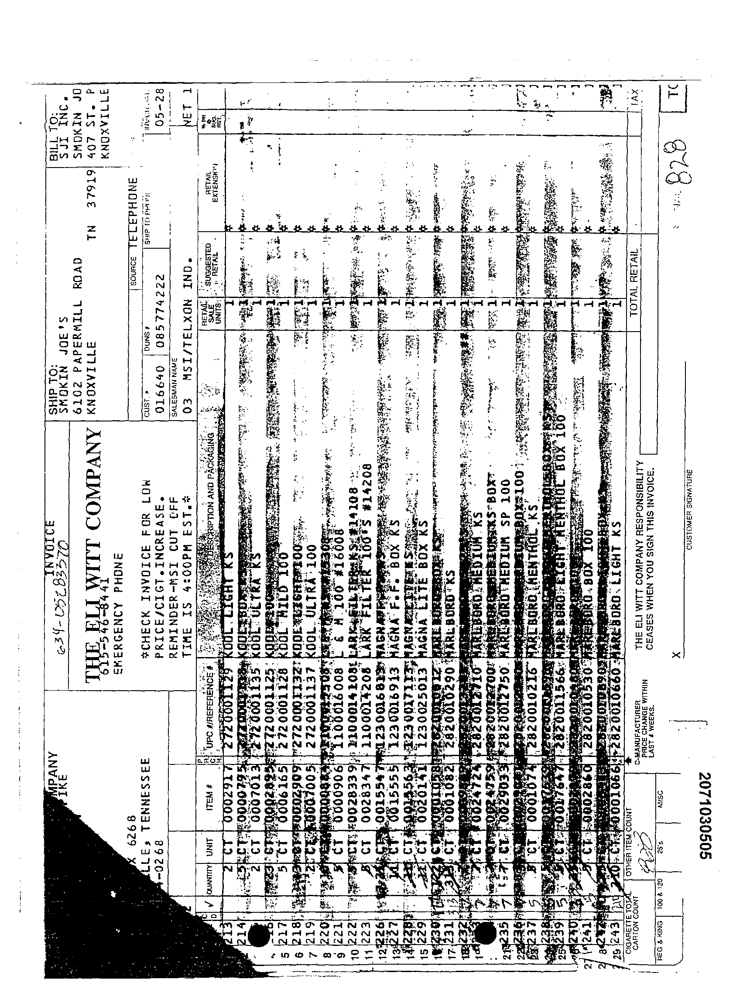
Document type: Invoice